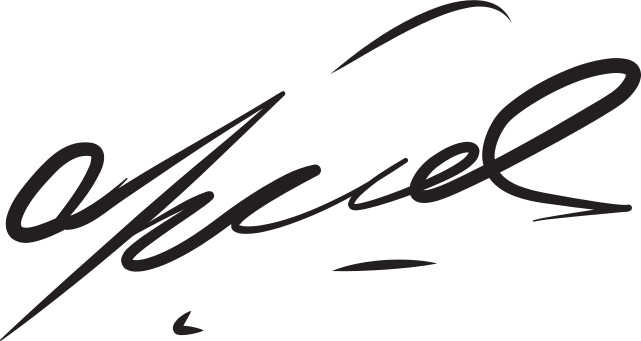
Signature of: temel karamollaoğlu